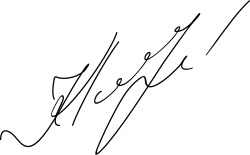
Signature of: kadri veseli